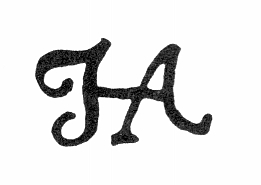
Signature of: hendrik abbé